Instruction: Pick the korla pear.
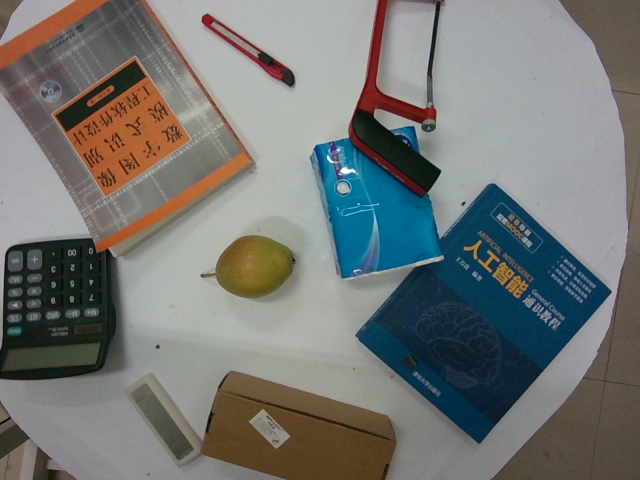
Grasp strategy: vertical